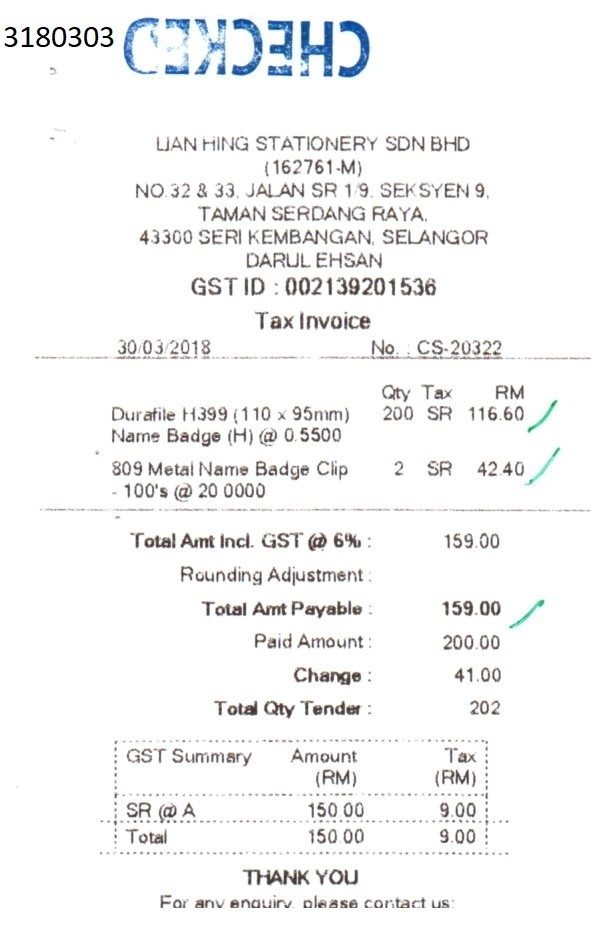
3180303
LIAN HING STATIONERY SDN BHD
(162761-M)
NO.32 & 33, JALAN SR 1/9, SEKSYEN 9,
TAMAN SERDANG RAYA.
43300 SERI KEMBANGAN, SELANGOR
DARUL EHSAN
GST ID : 002139201536
TAX INVOICE
30/03/2018
NO. : CS-20322
QTY
TAX
RM
DURAFILE H399 (110 X 95MM)
200
SR
116.60
NAME BADGE (H) @ 0.5500
809 METAL NAME BADGE CLIP
2
SR
42.40
100'S @ 20 0000
TOTAL AMT INCL. GST @ 6% :
159.00
ROUNDING ADJUSTMENT :
TOTAL AMT PAYABLE :
159.00
PAID AMOUNT :
200.00
CHANGE :
41.00
TOTAL QTY TENDER :
202
GST SUMMARY
AMOUNT
TAX
(RM)
(RM)
SR @ A
150.00
9.00
TOTAL
150.00
9.00
THANK YOU
FOR ANY ENQUIRY, PLEASE CONTACT US;